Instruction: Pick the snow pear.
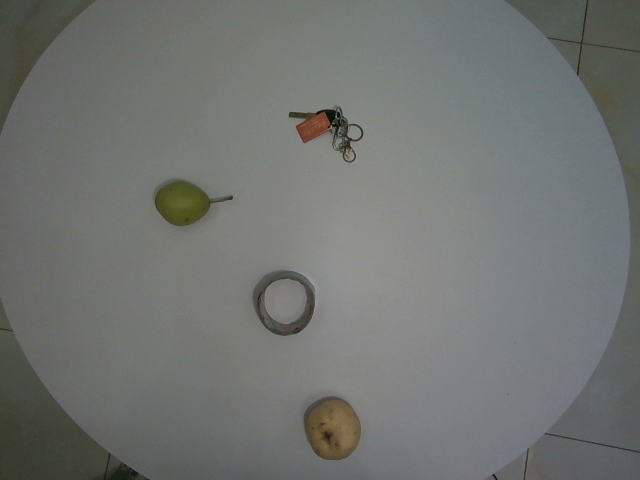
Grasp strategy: vertical